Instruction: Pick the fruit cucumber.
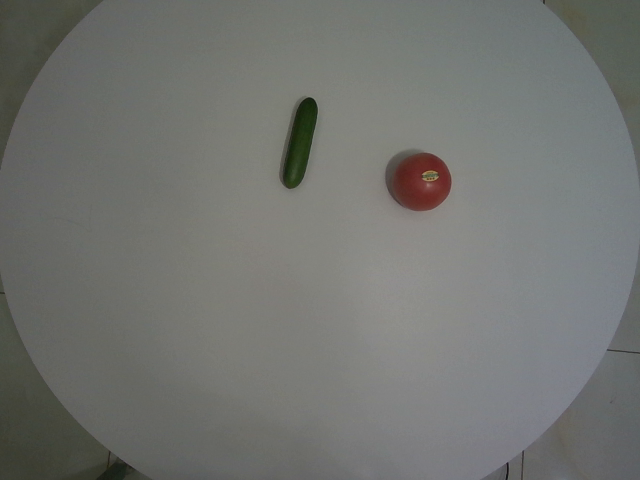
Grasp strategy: vertical